Question: What is the filing due date as per the document?
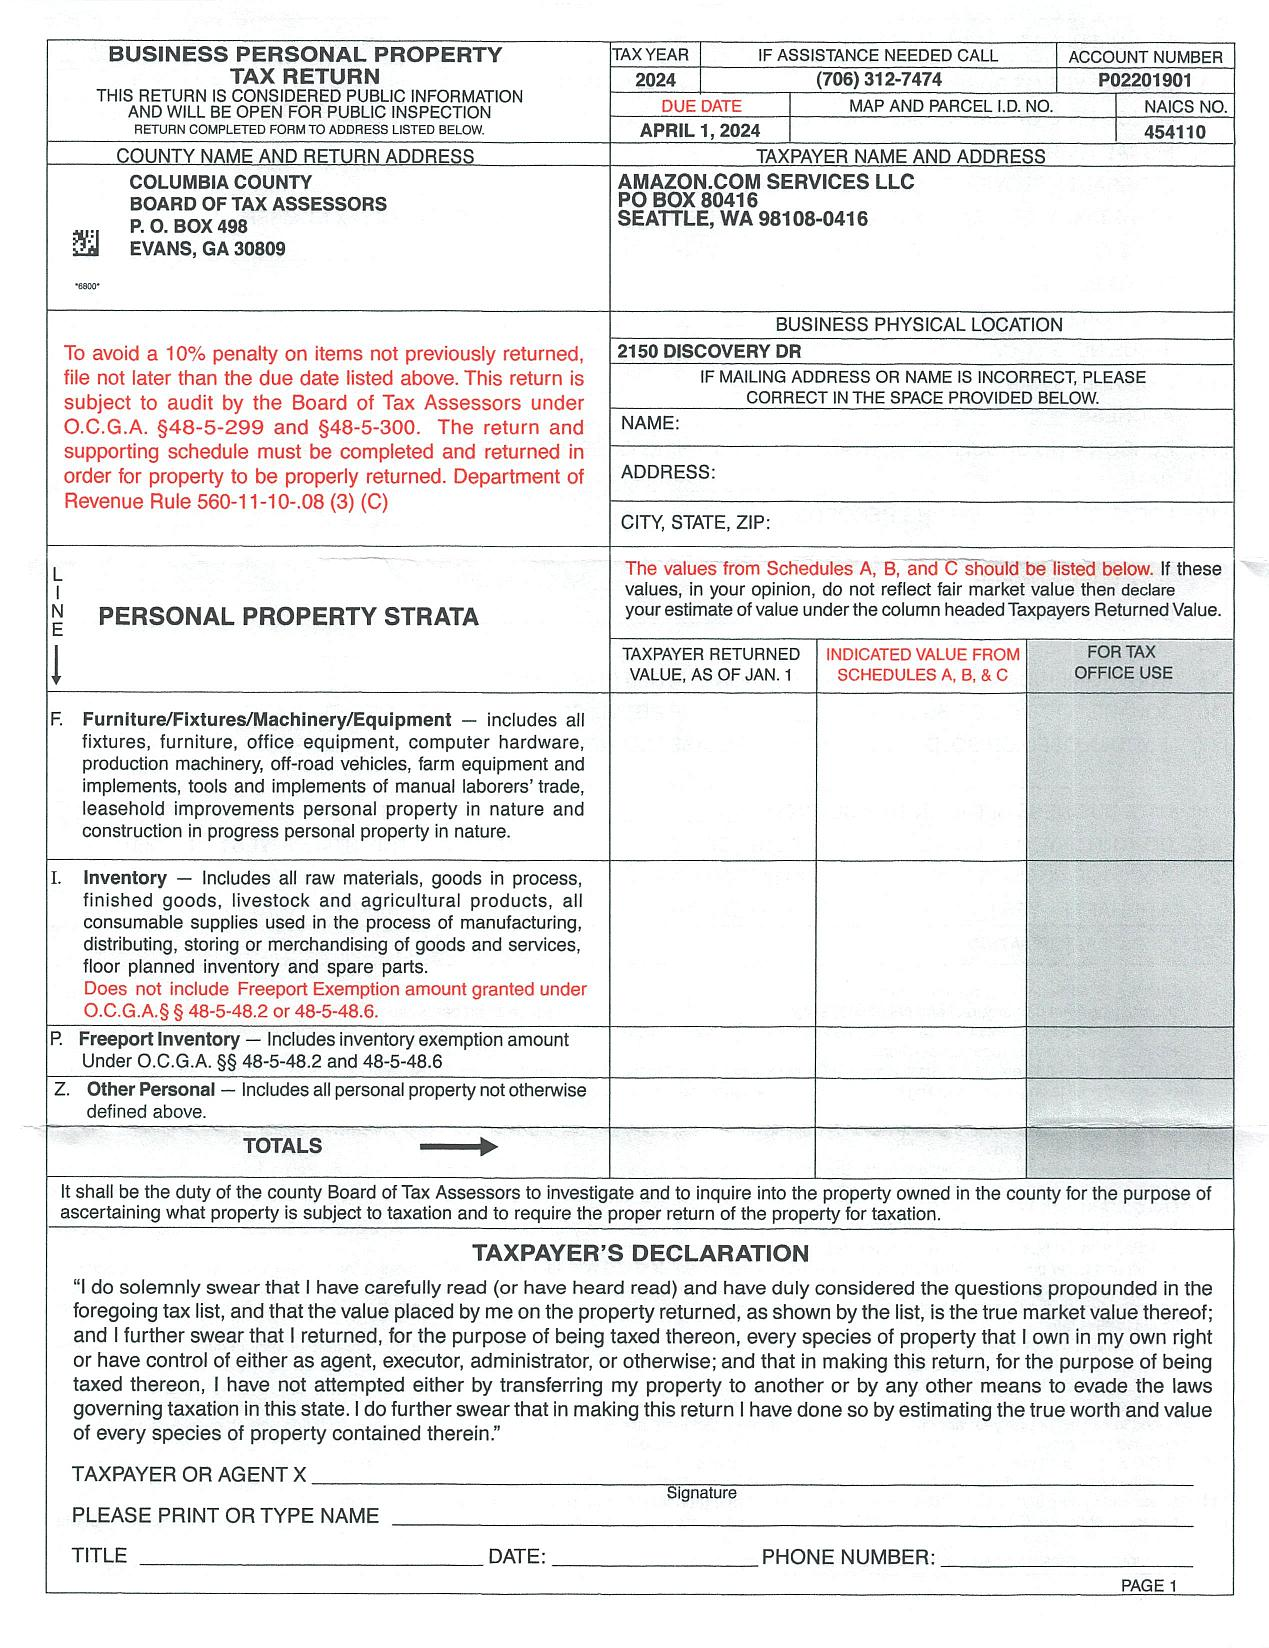
Answer: "1-Apr-24"